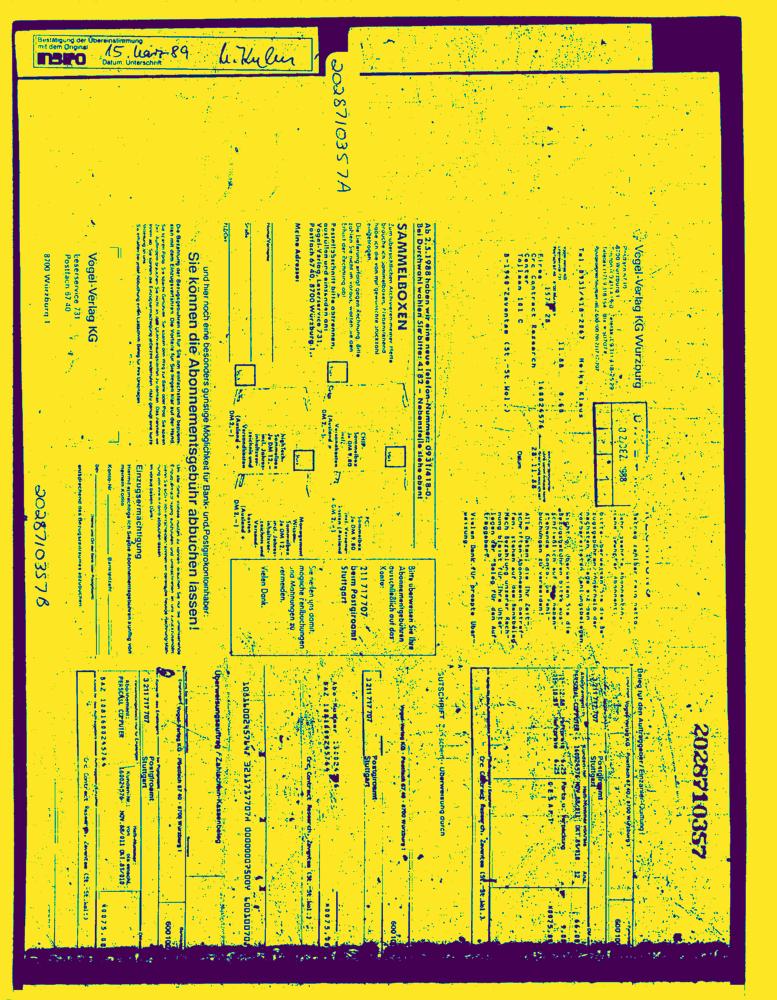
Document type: Invoice-Doc